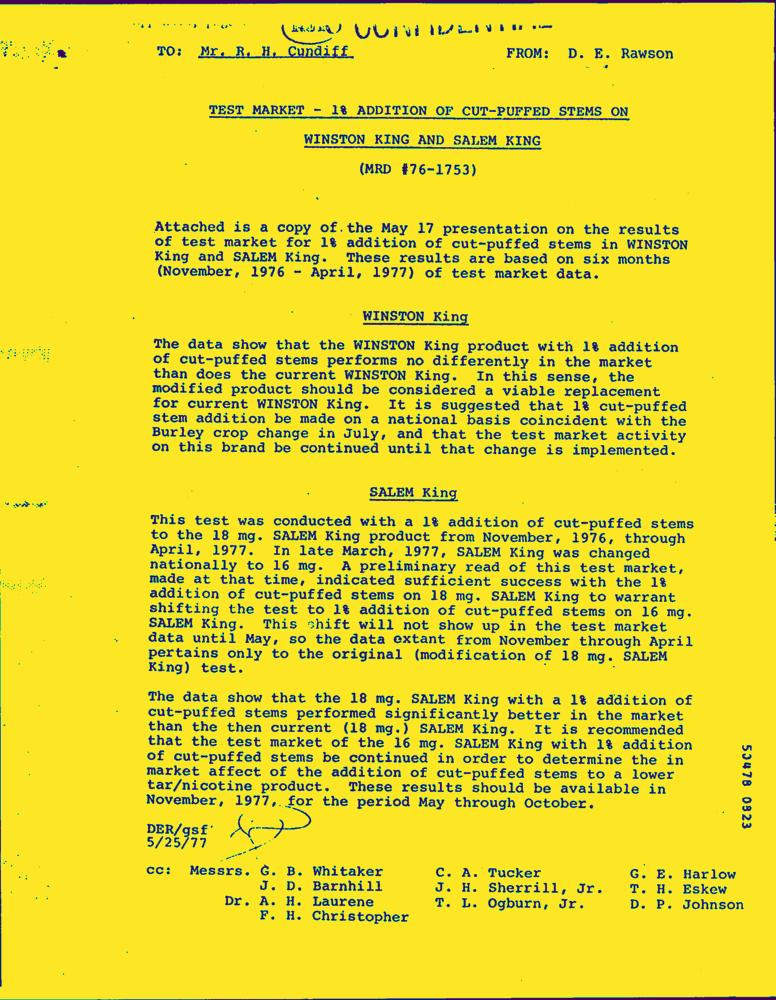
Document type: Letter-Doc